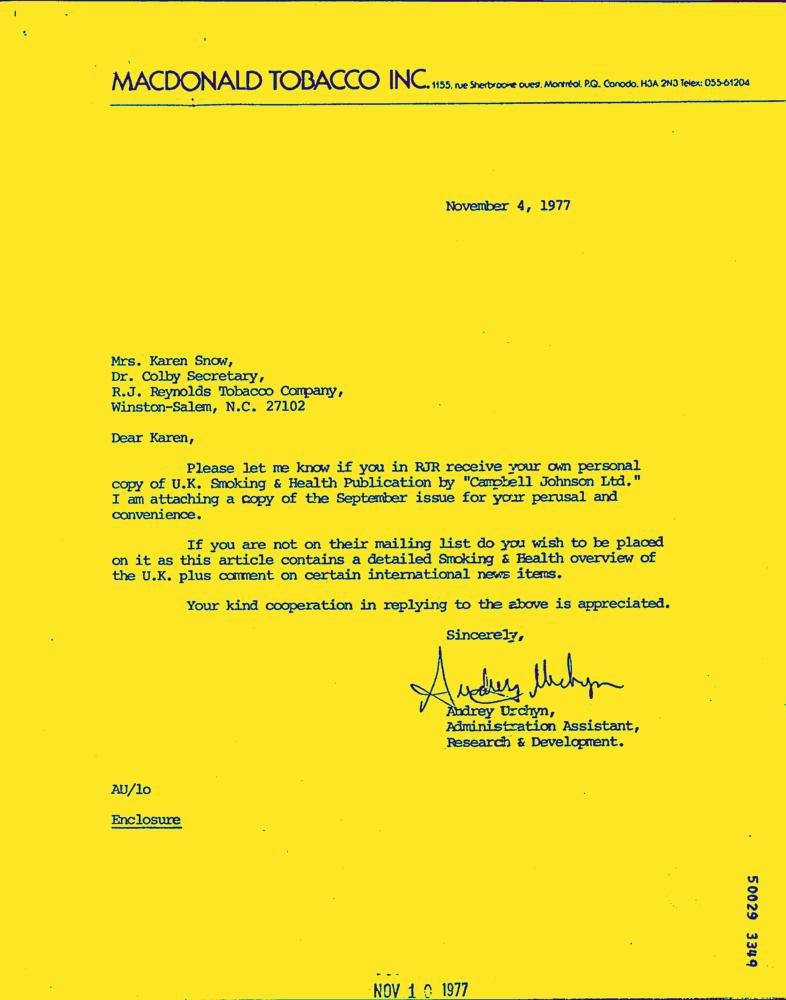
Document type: Letter-Doc